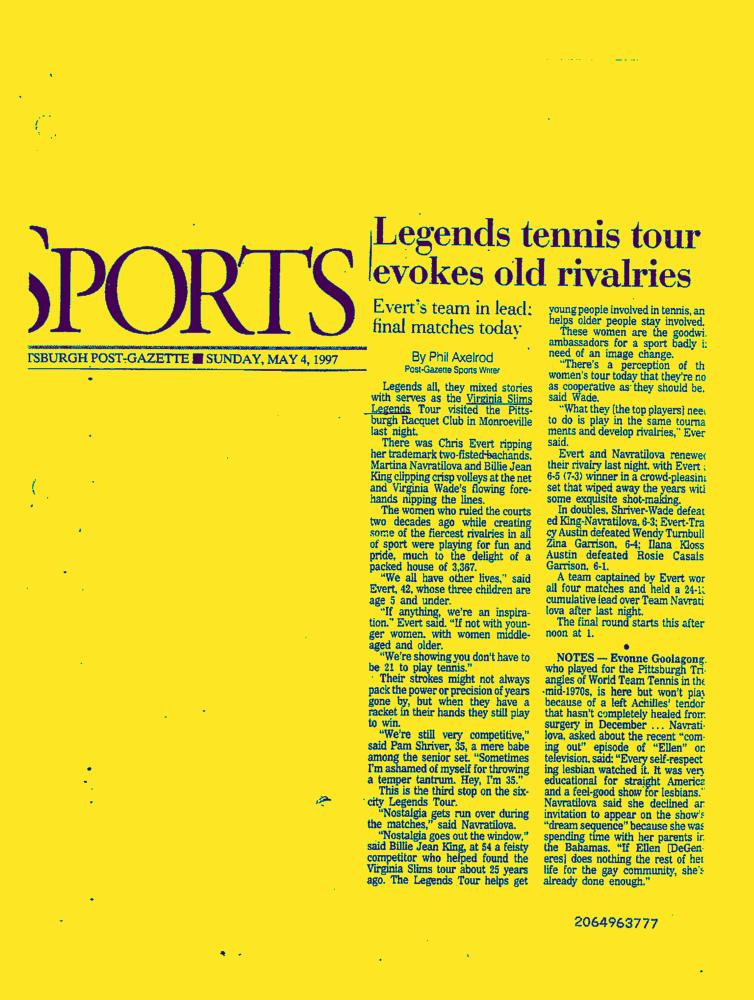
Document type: News-Article